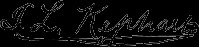
Signature of: i l kephart